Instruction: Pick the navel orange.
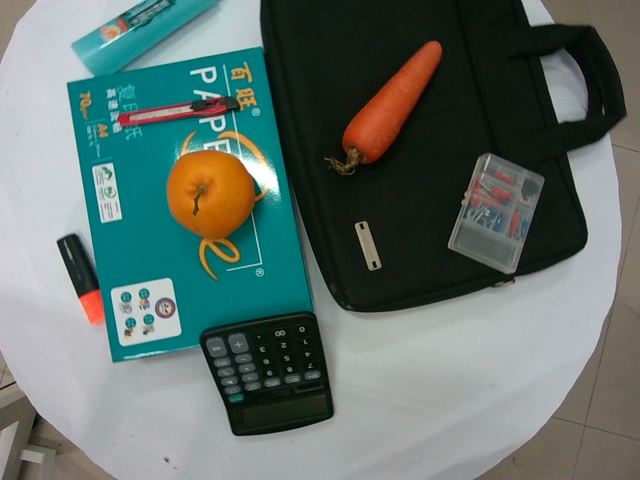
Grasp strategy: vertical